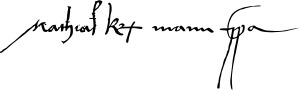
Signature of: matthias corvinus